Question: How does the patient history play a role?
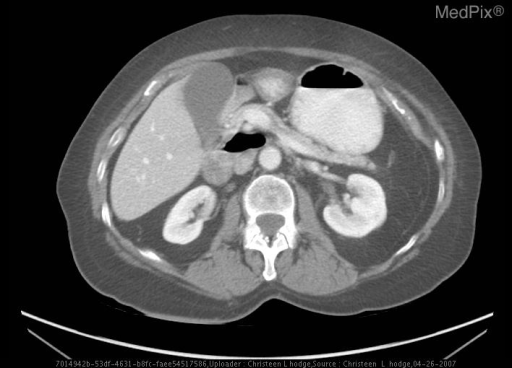
Answer: The patient's history of 77 yo female presents to emergency department for worsening abdominal pain is key in understanding the case.